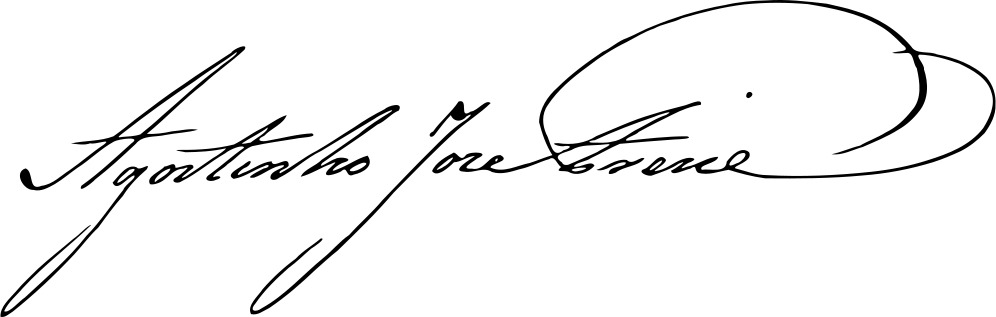
Signature of: agostinho josé freire